Question: Explain the disease:
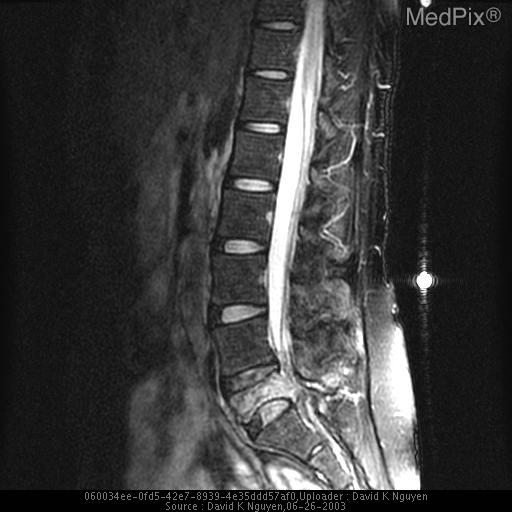
Answer: The disease is discussed as: Marked flattening of a vertebral body is termed vertebra plana.
Langerhans cell histiocytosis is the most common cause of vertebra plana.  Other disease processes should be considered in the differential diagnosis if the clinical situation warrants. Other causes of vertebra plana include:
• multiple myeloma
• metastatic disease
• Ewing sarcoma
• lymphoma
• leukemia
• Gaucher disease
• aneurysmal bone cyst
• trauma
• infection

Because most lesions spontaneously regress, vertebra plana is often treated conservatively. In young patients, vertebral height typically is partially restored with growth of the skeleton. Temporary bracing may help to relieve symptoms.

Radiation may be indicated for treatment of mild neurologic signs. Surgical decompression and fusion with instrumentation is indicated for rapidly progressive neurologic signs or cord compression that is not responsive to radiation.